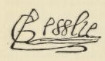
Signature of: george leslie